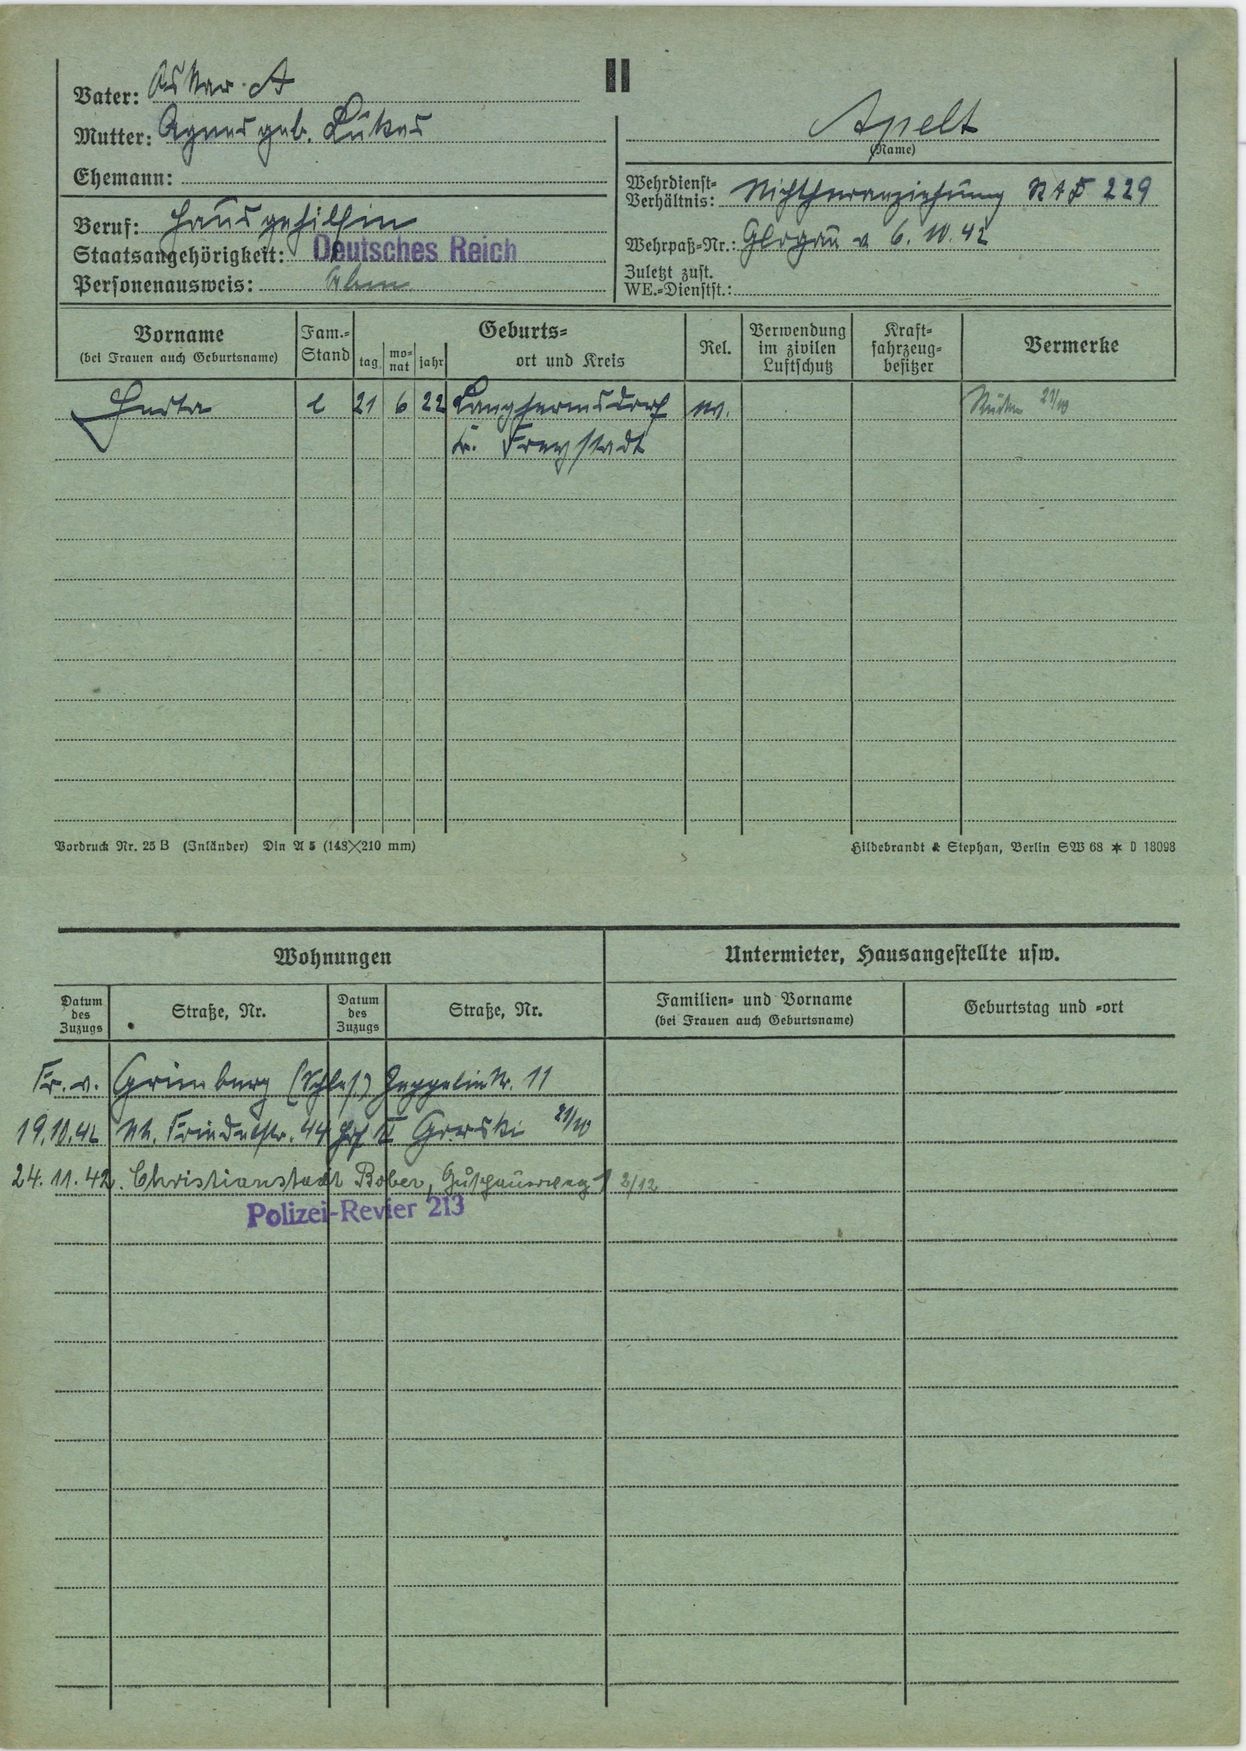
Apelt